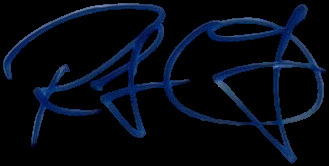
Signature of: randy orton